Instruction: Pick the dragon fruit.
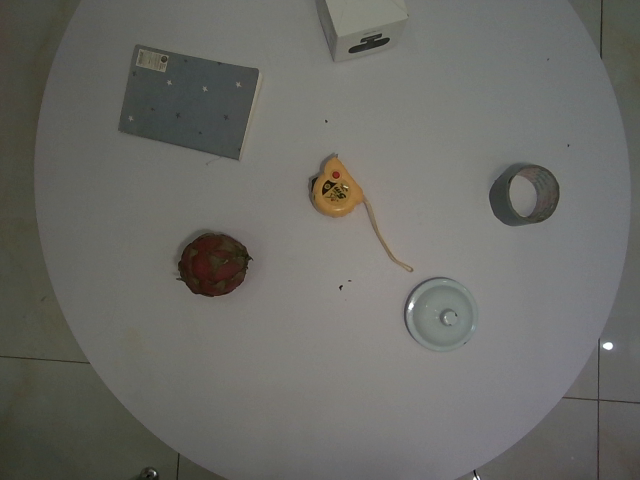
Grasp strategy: vertical